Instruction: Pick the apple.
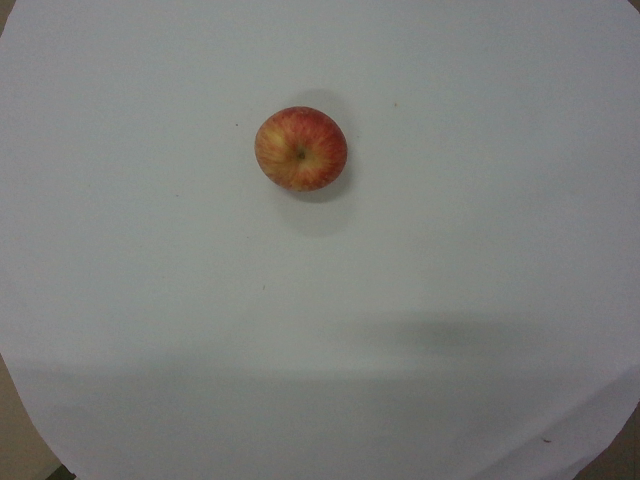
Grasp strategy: vertical